Question: Explain the disease:
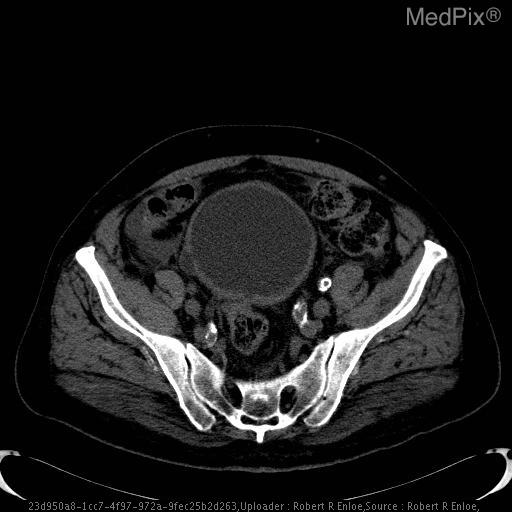
Answer: The disease is discussed as: Bladder diverticula most often occur as a result of outlet obstruction.  Occasionally, a congenital weakness in the bladder wall adjacent to the ureteral orifice results in a diverticulum.  This is termed a "Hutch" diverticulum.
In children, outlet obstruction causing a diverticulum is rare and can be seen with urethral valves.  In men, diverticula are associated with outlet obstruction from urethral stricture, prostatic hypertrophy, prostatic carcinoma etc.  acquired diverticula are rare in women.
Diverticula usually occur on the lateral bladder walls, rarely the dome.  They are often multiple.  Large diverticula often displace the bladder and or ureters.
diverticula can have wide or narrow necks.  The wide necked variety empty urine readily.  The narrow neck type are slow to empty and therefore are more likely to have urinary stasis.
Infection, tumor and stone formation can occur as a result of urine stasis within a diverticulum.  Tumor formation in a diverticulum is more likely to spread beyond the bladder because the diverticulum wall consists only of urothelium without muscle.
Bladder diverticula can be evaluated with excretory urography, ultrasound, CT and cystoscopy.

Ref:
Dunnick, R., McCallum, R., Sandler, C., Textbook of Uroradiology.